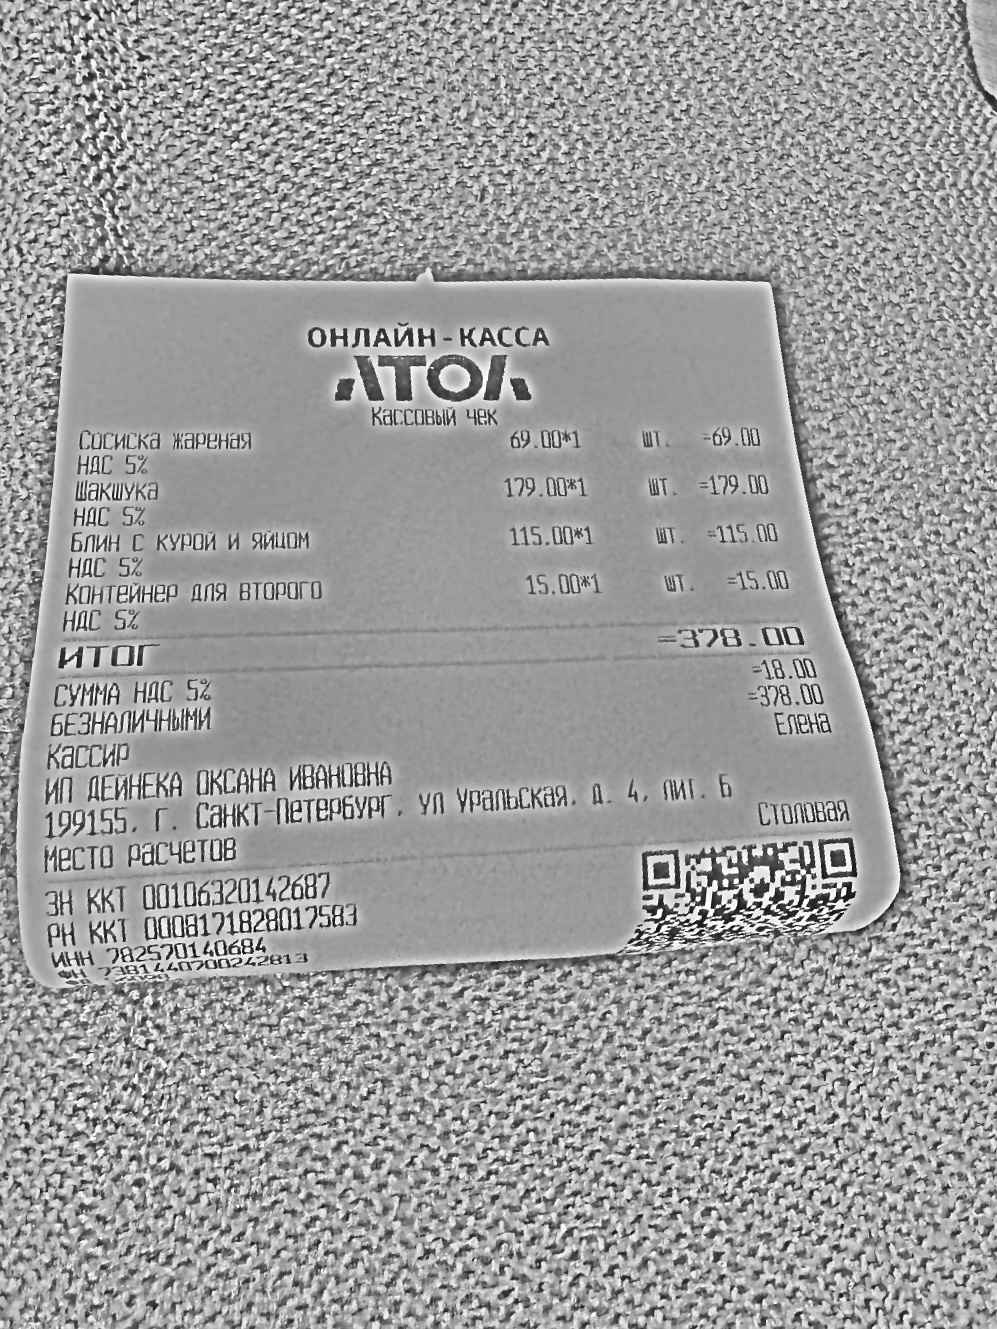
Продавец: ИП ДЕЙНЕКА ОКСАНА ИВАНОВНА
ИНН: 782570140684
Дата: не распознано
Товары: Сосиска жареная; Шакшука; Блин с курой и яйцом; Контейнер для второго
Количество: 1; 1; 1; 1
Цена: 69.00; 179.00; 115.00; 15.00
Сумма: 69.00; 179.00; 115.00; 15.00
Итого: 378.00